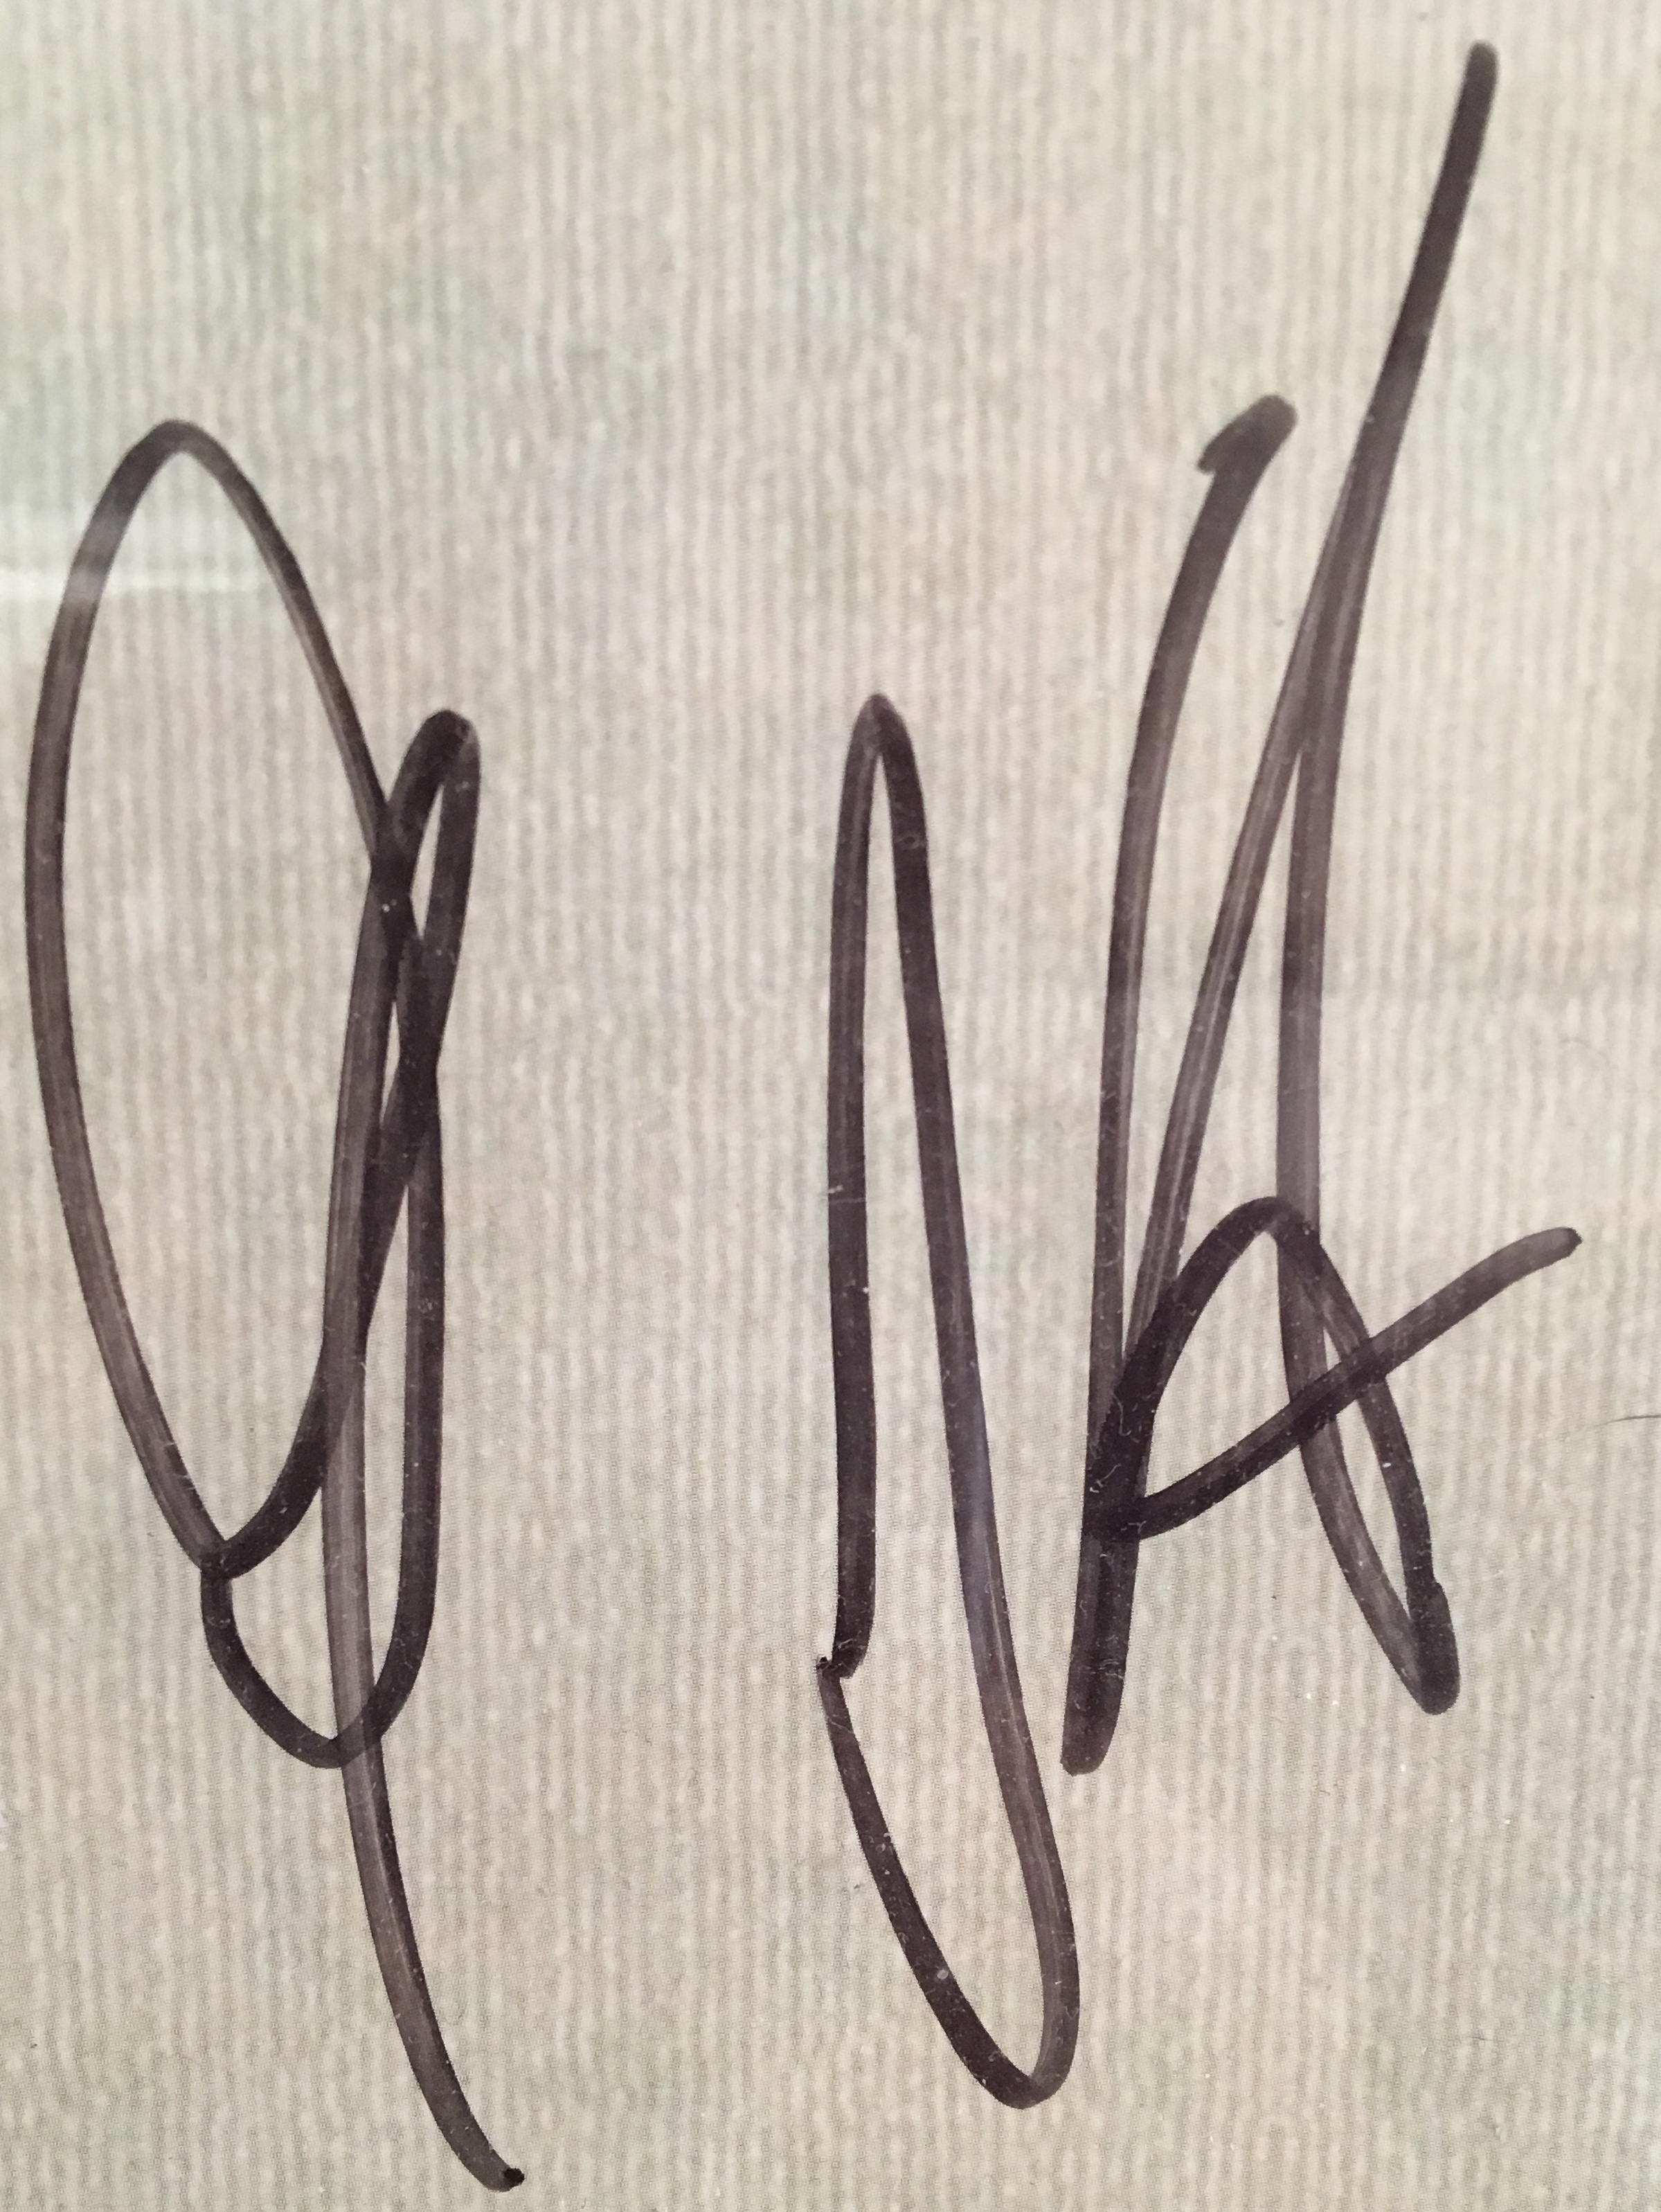
Signature of: gigi d agostino